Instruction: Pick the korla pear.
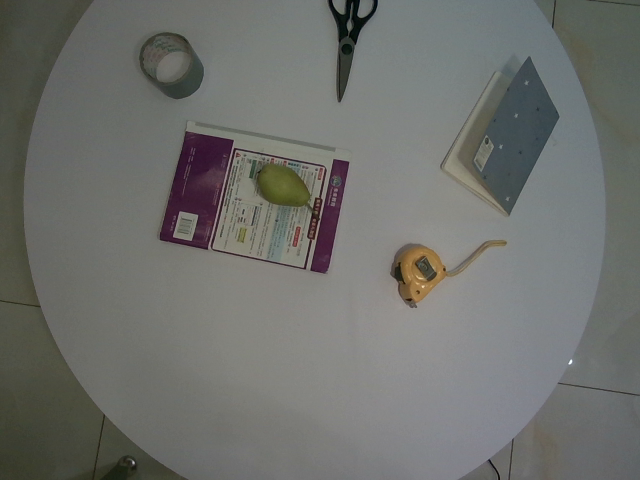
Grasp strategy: vertical